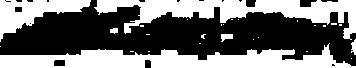
Signature of: charles d carter